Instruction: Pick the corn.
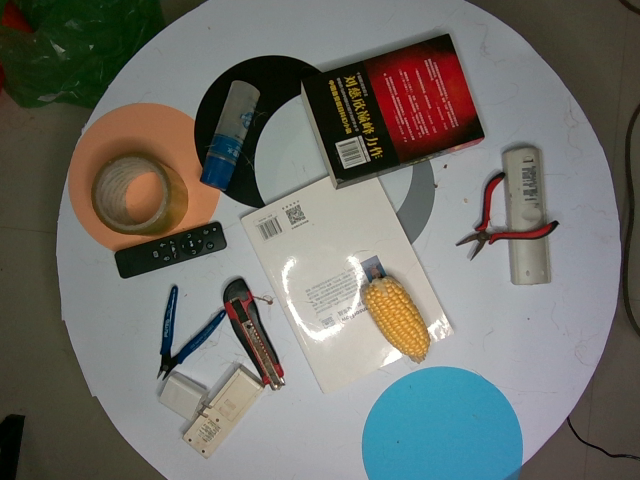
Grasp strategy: vertical